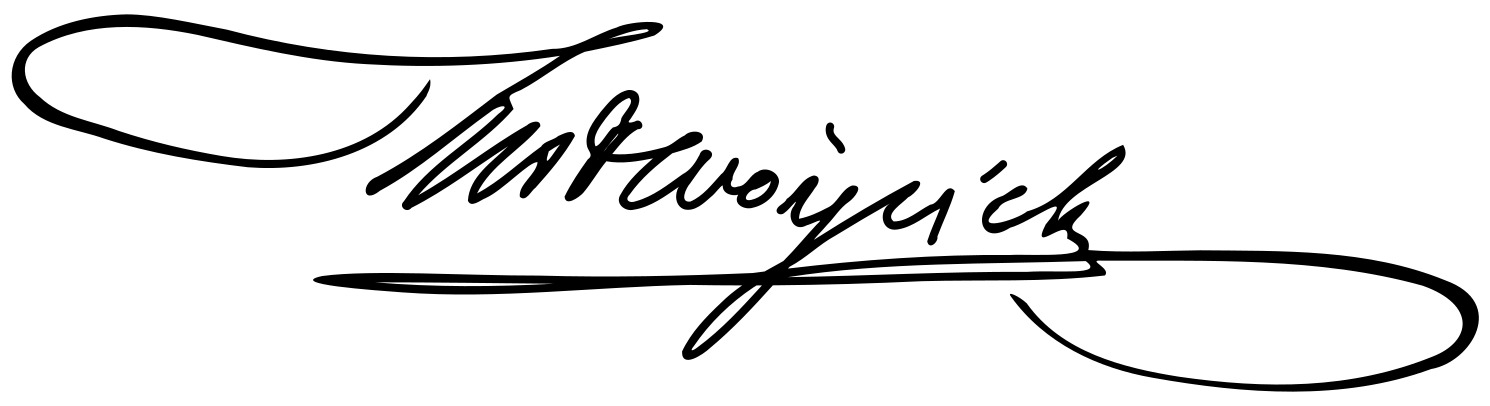
Signature of: kazimierz władysław wójcicki